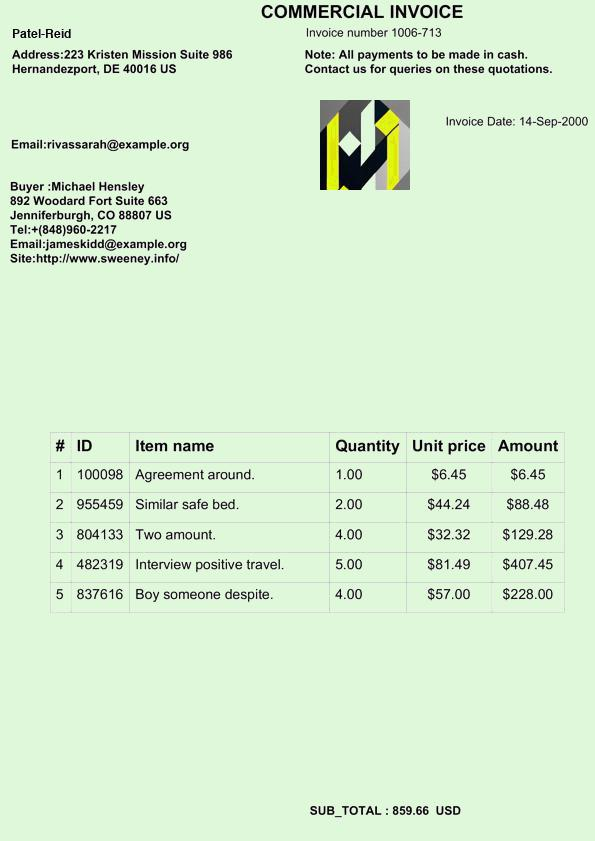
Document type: Invoice